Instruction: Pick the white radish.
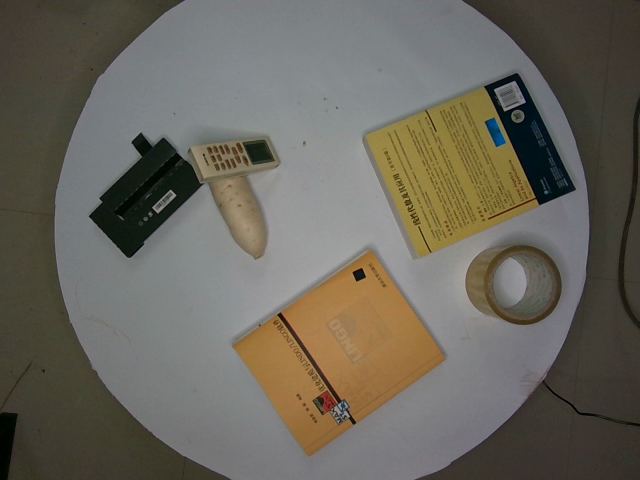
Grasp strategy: vertical